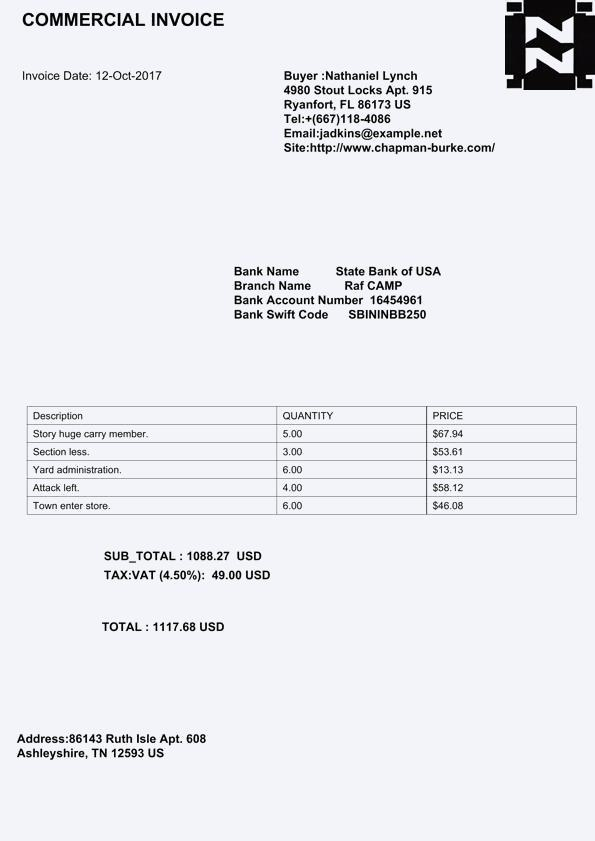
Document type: Invoice